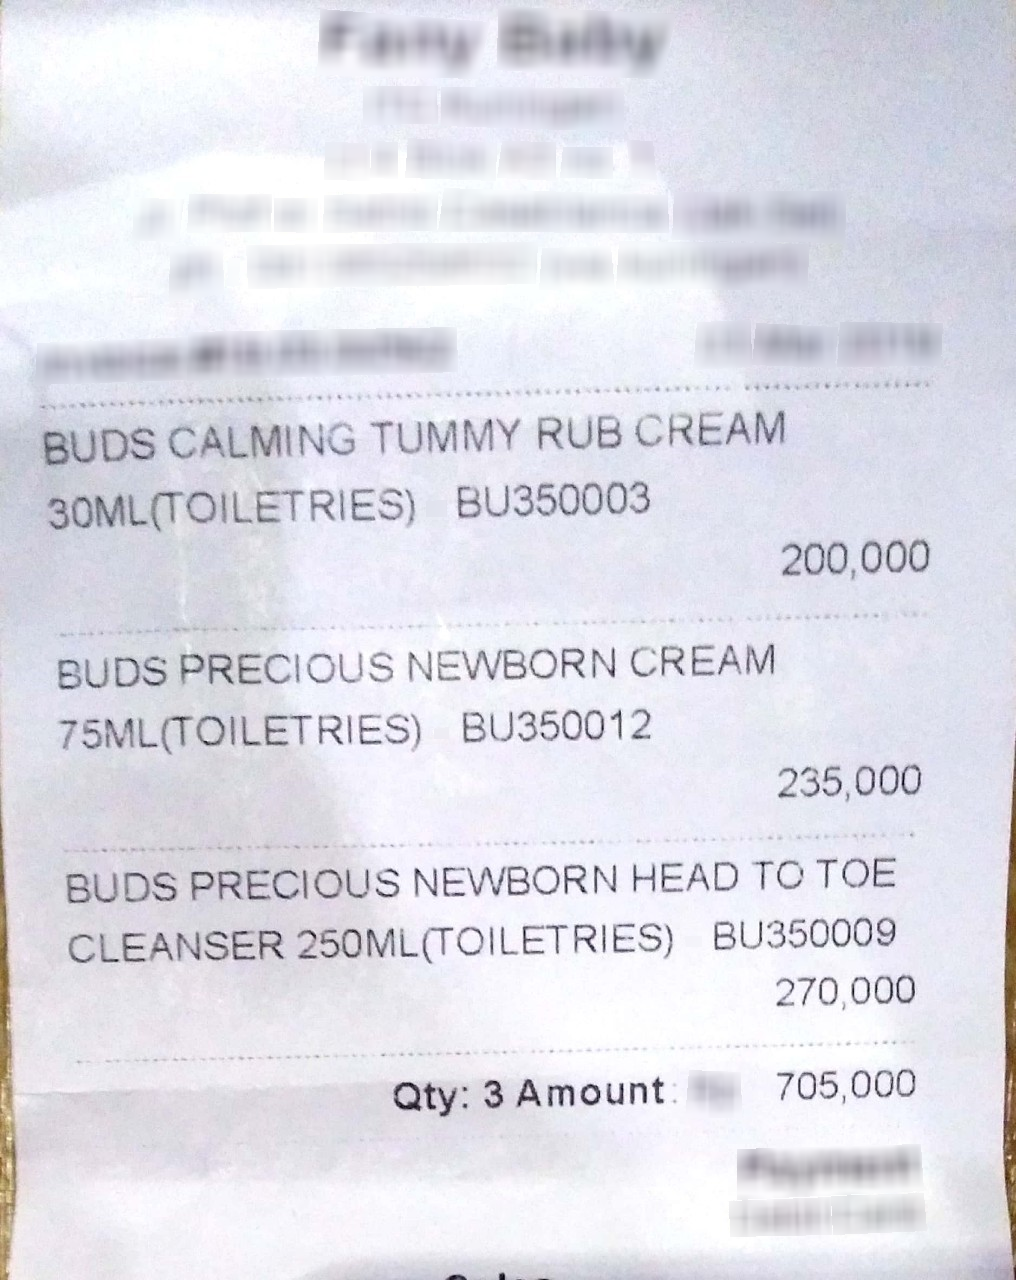
Extraction:
receipt: line_items: name: BUDS CALMING TUMMY RUB CREAM 30ML(TOILETRIES)
price: 200,000
name: BUDS PRECIOUS NEWBORN CREAM 75ML(TOILETRIES)
price: 235,000
name: BUDS PRECIOUS NEWBORN HEAD TO TOE CLEANSER 250ML(TOILETRIES)
price: 270,000
total: 705,000